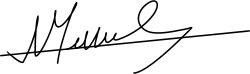
Signature of: natasha lako